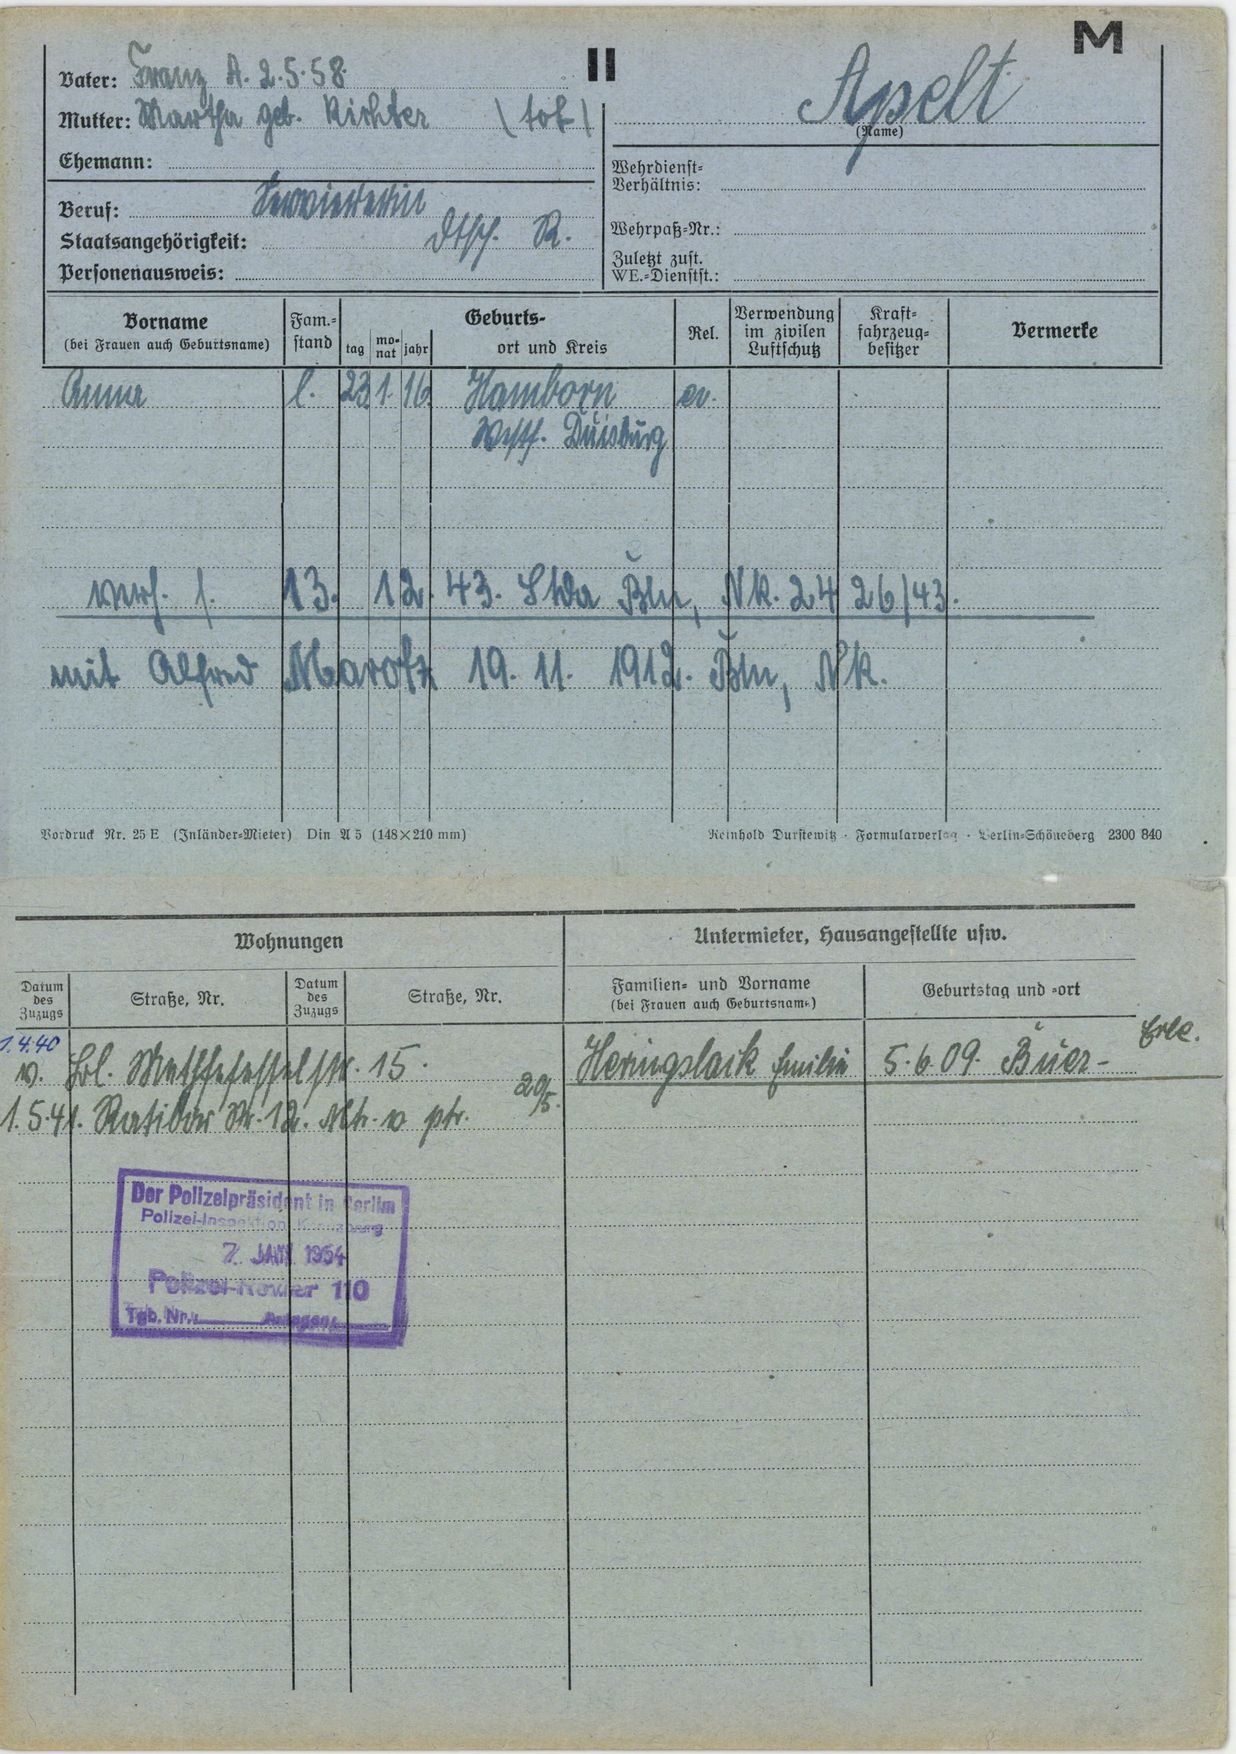
Apelt